Question: How does the patient history play a role?
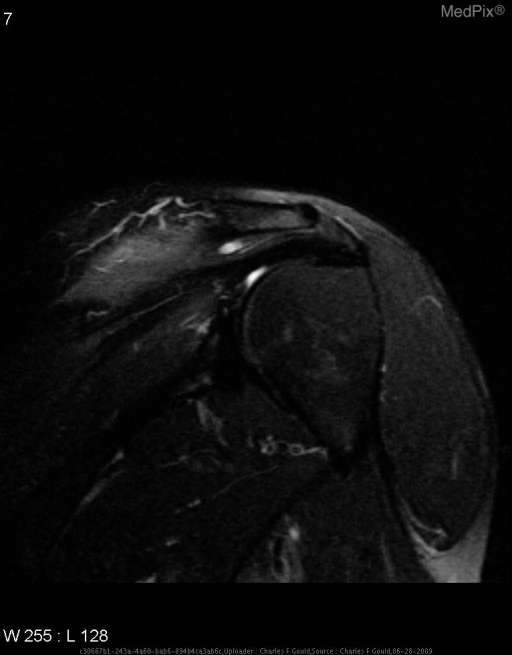
Answer: The patient's history of 33 y.o. man with right shoulder pain and decreased range of motion.  No history of trauma or overuse. is key in understanding the case.